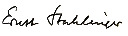
Signature of: ernst stuhlinger